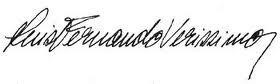
Signature of: luís fernando veríssimo